Question: Which state is mentioned in the document?
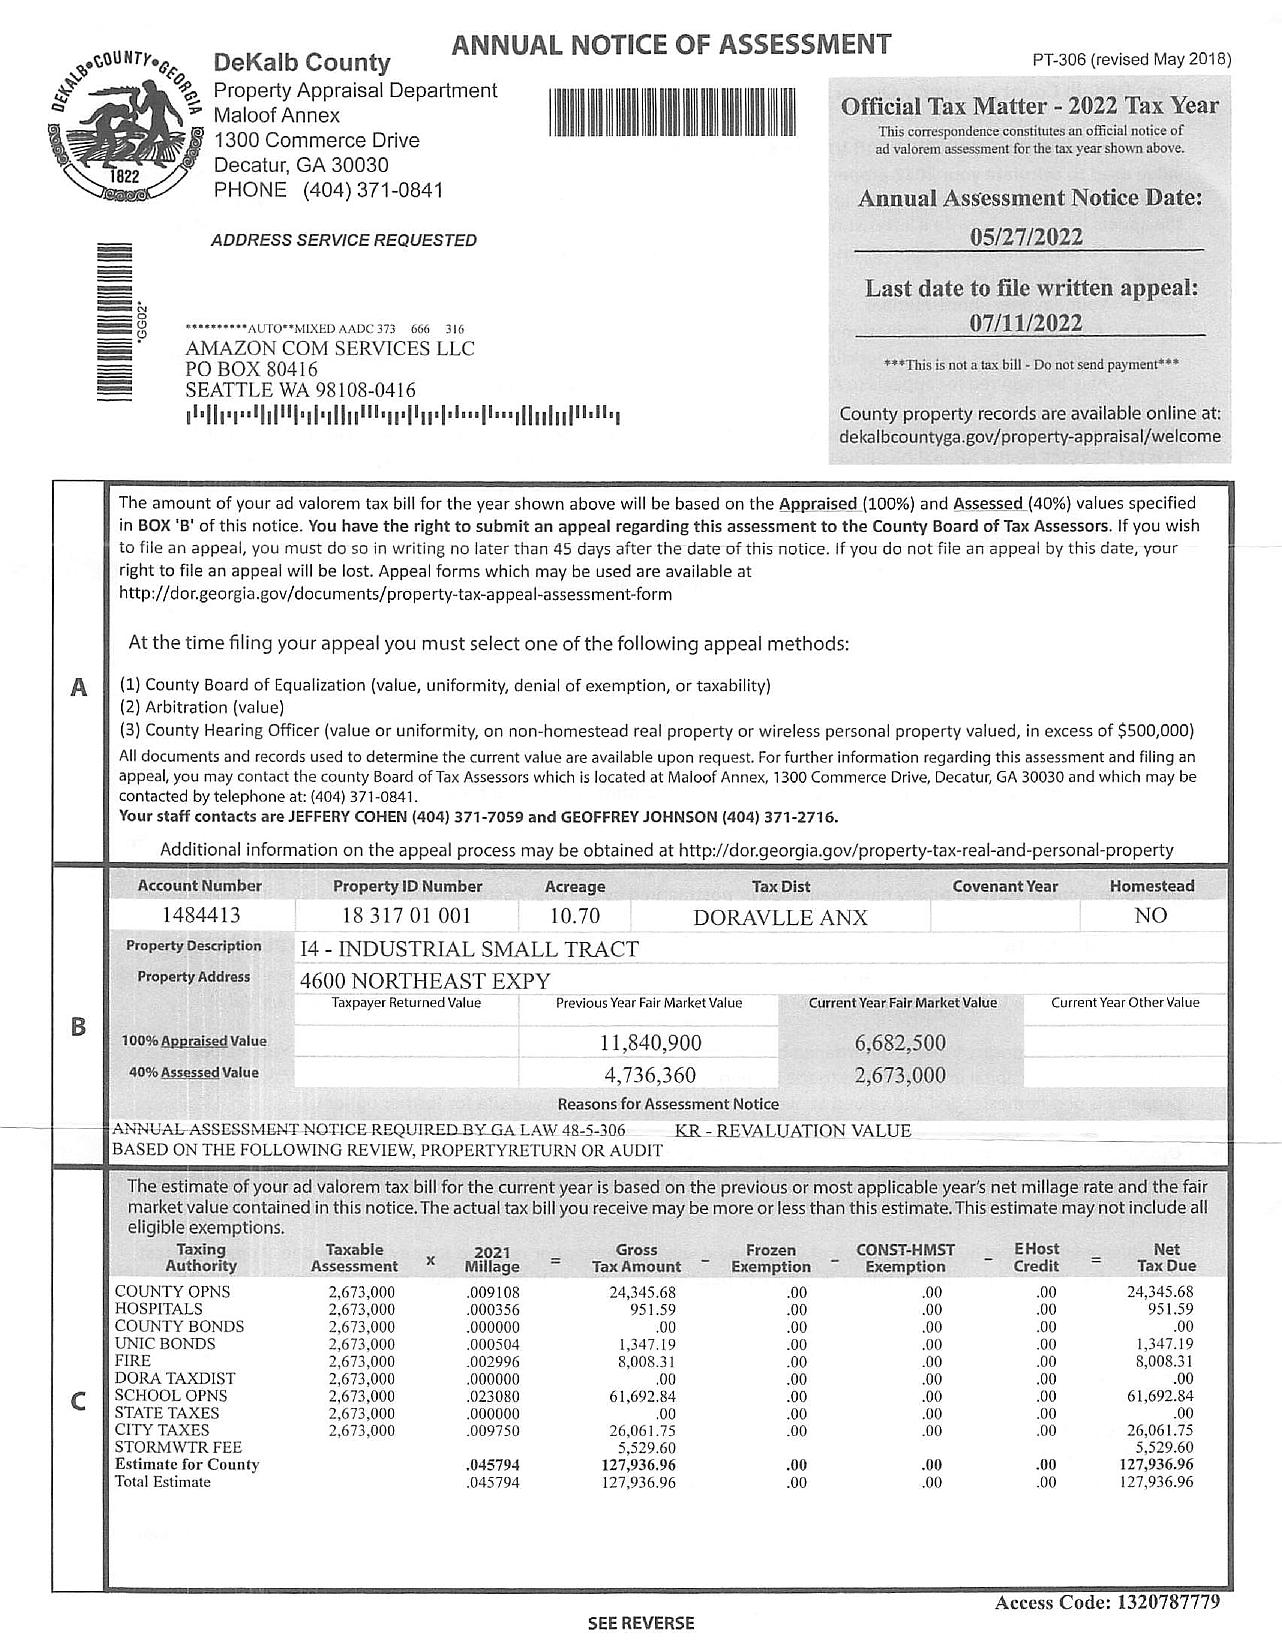
Answer: "GA"